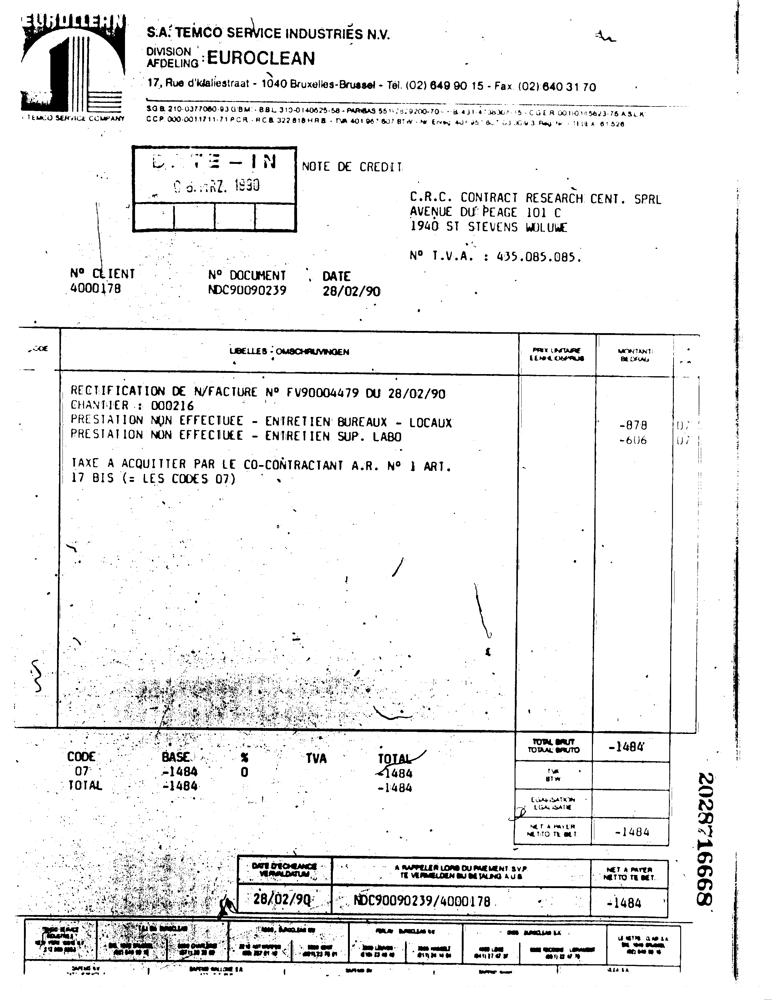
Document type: Invoice